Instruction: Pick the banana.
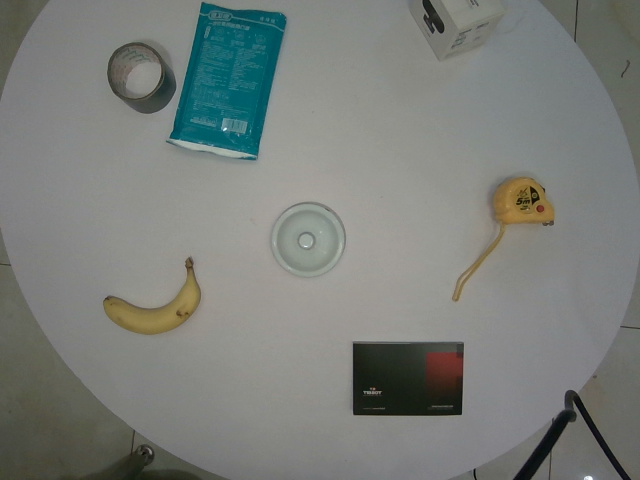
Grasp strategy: vertical